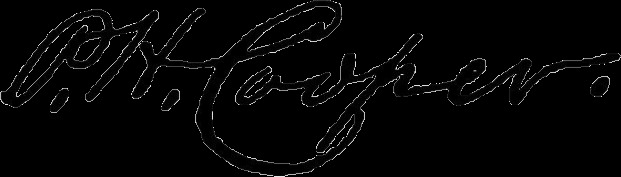
Signature of: philip h cooper